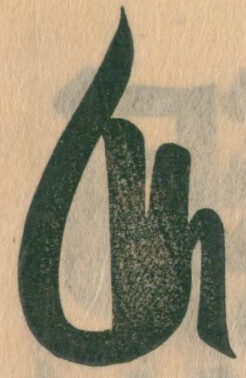
Signature of: koreyasu shinnō